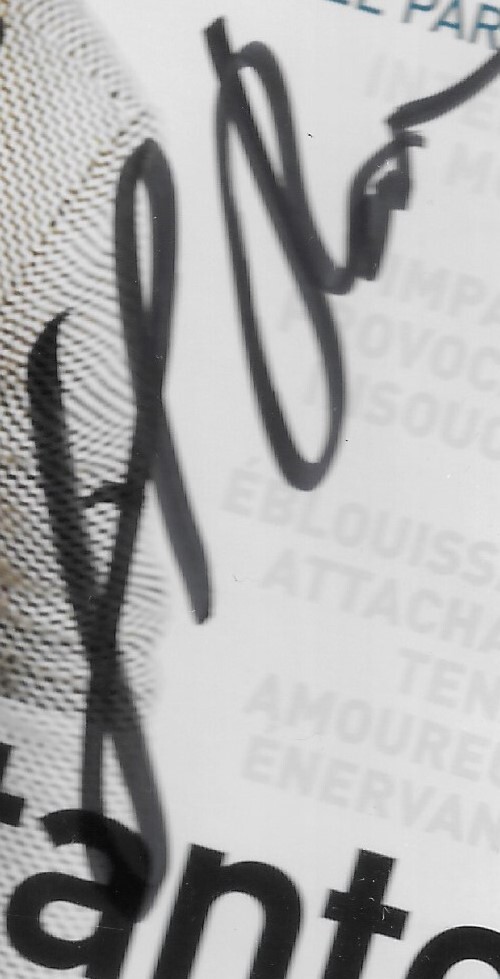
Signature of: pascal thomas